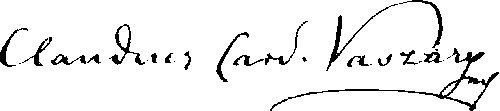
Signature of: kolos ferenc vaszary